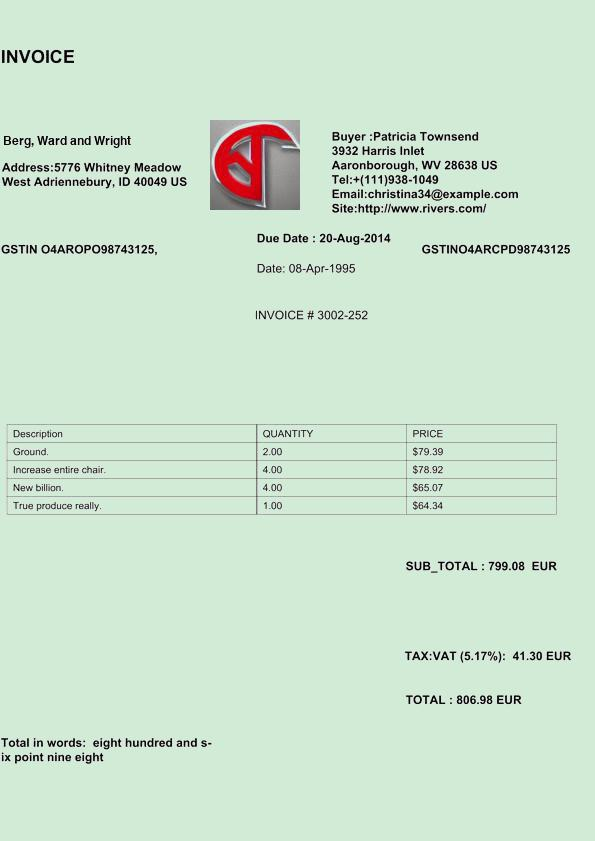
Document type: Invoice